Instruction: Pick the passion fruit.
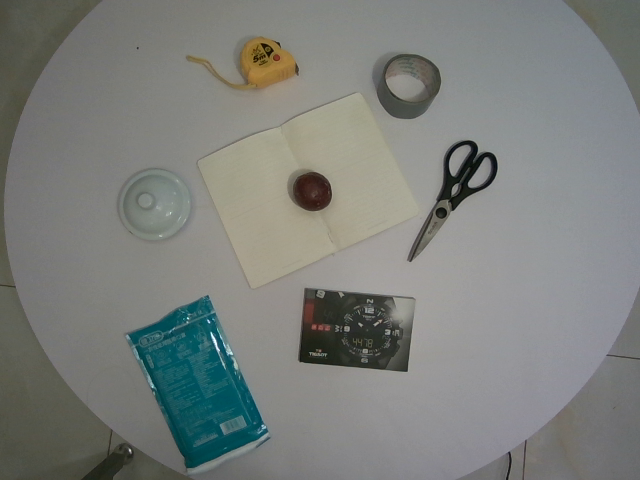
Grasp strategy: vertical